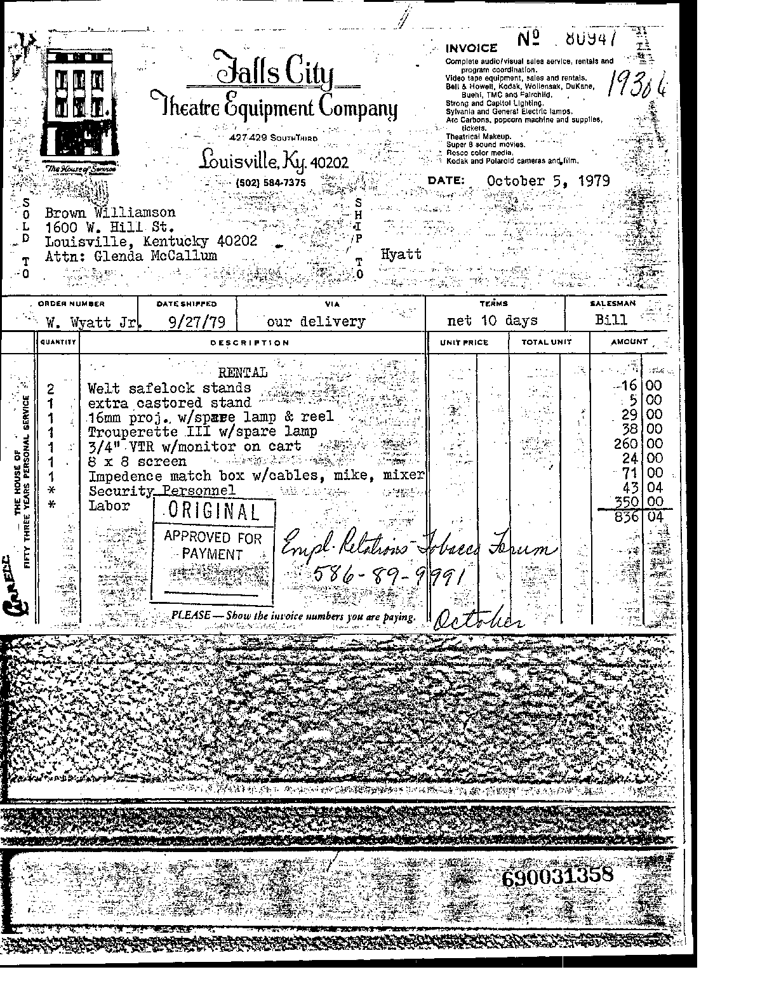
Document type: Invoice